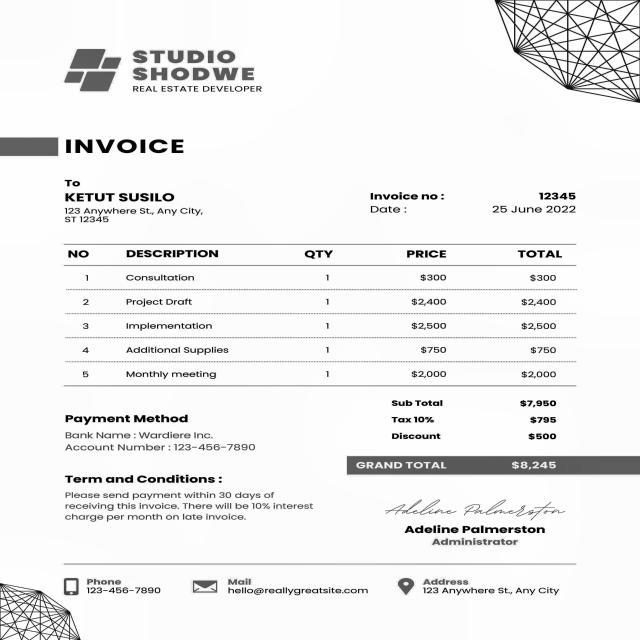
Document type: Invoice